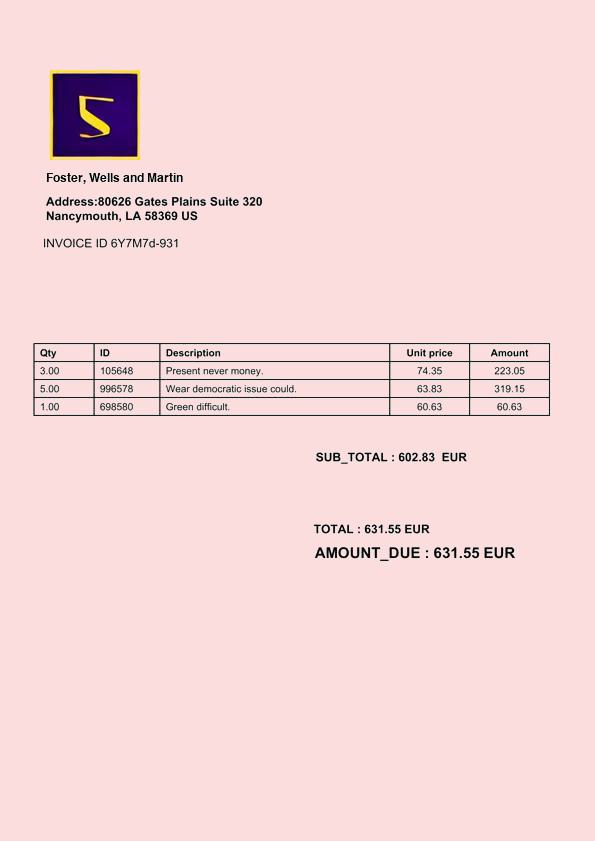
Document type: Invoice